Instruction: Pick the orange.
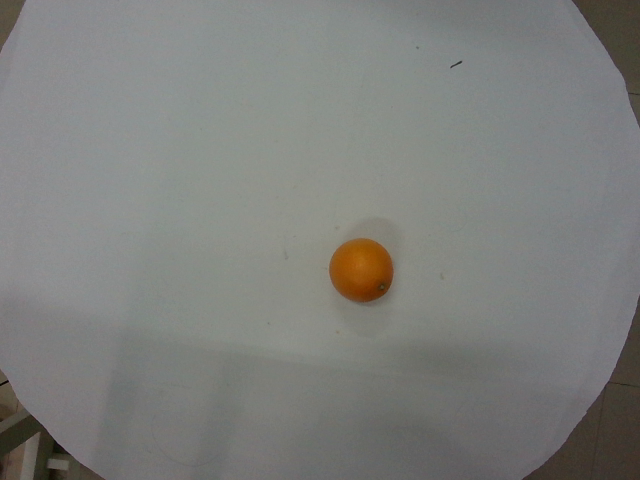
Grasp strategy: vertical